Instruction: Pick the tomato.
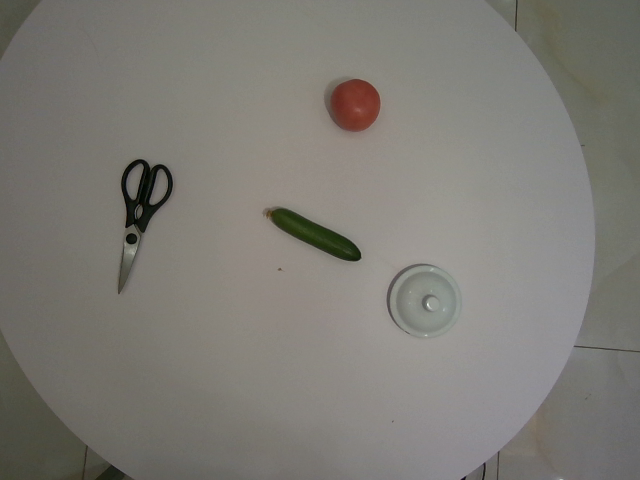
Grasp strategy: vertical